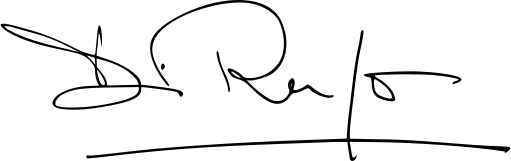
Signature of: elio di rupo